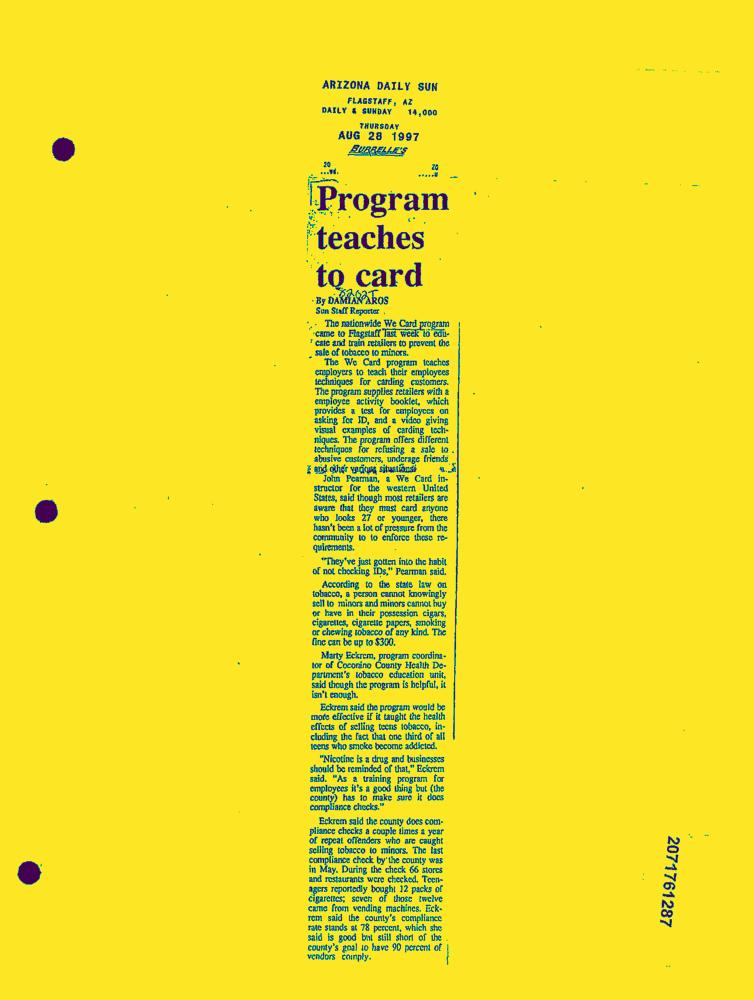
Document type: News-Article